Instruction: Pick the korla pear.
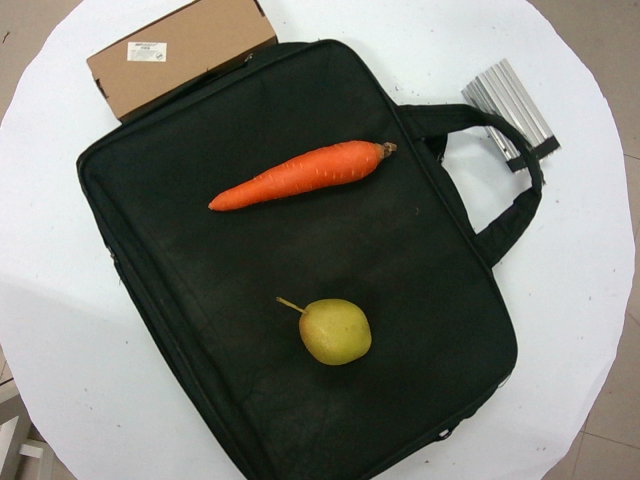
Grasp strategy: vertical